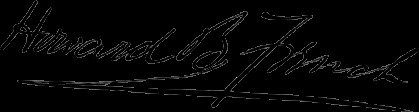
Signature of: howard barclay french